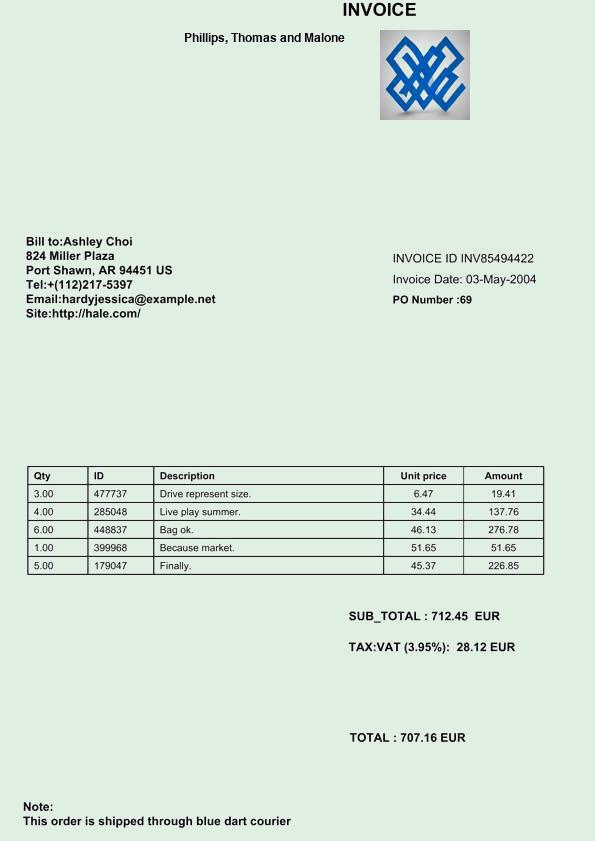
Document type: Invoice